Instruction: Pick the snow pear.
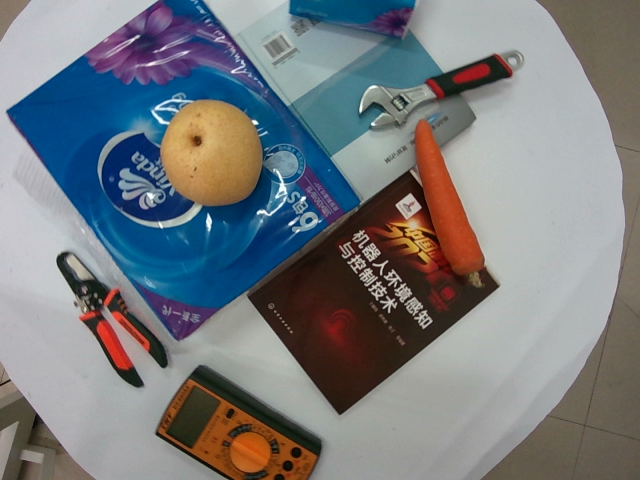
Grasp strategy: vertical